Question: What was observed in the imaging?
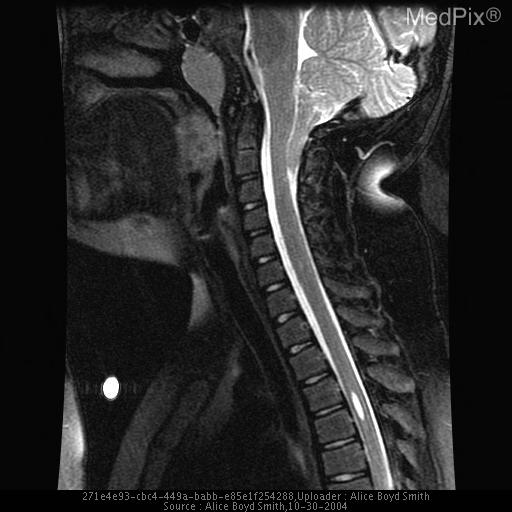
Answer: The imaging shows There is an encephalocele in the frontal region, extending into the nasion.
There is a small fluid collection (syringohydromyelia) in the thoracic spinal cord. Sagital T2 image demonstrates an associated Chiari I malformation and upper thoracic syrinx..